Question: How does the patient history play a role?
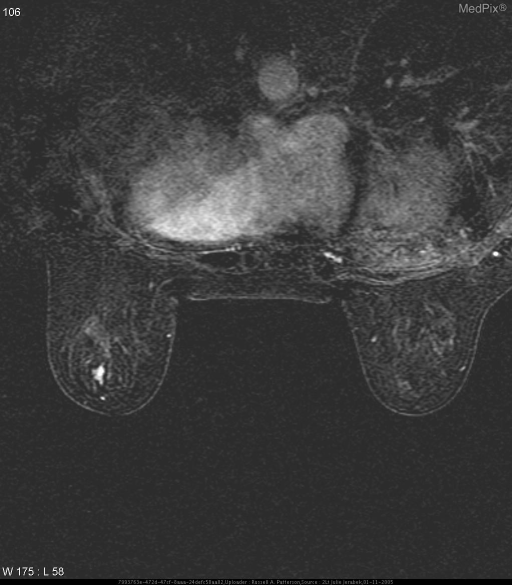
Answer: The patient's history of History (can include gestational age, or age in days, weeks, months): 59 y/o female with focal left breast pain x 2-3 months with increased risk by the Gail model.  Mammogram was normal.  Breast ultrasound was normal without any evidence of mass or cystic structure. is key in understanding the case.